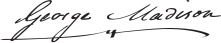
Signature of: george madison